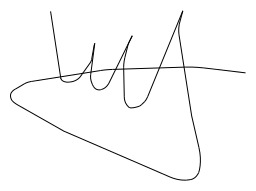
Signature of: dmitry glukhovsky